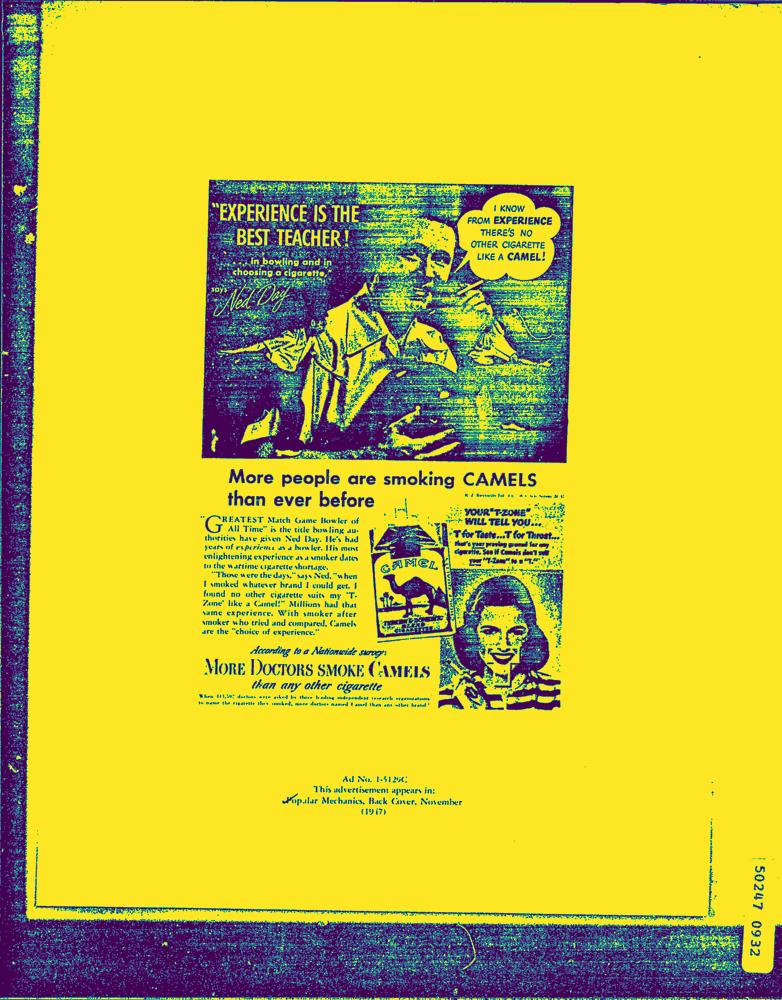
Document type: AD